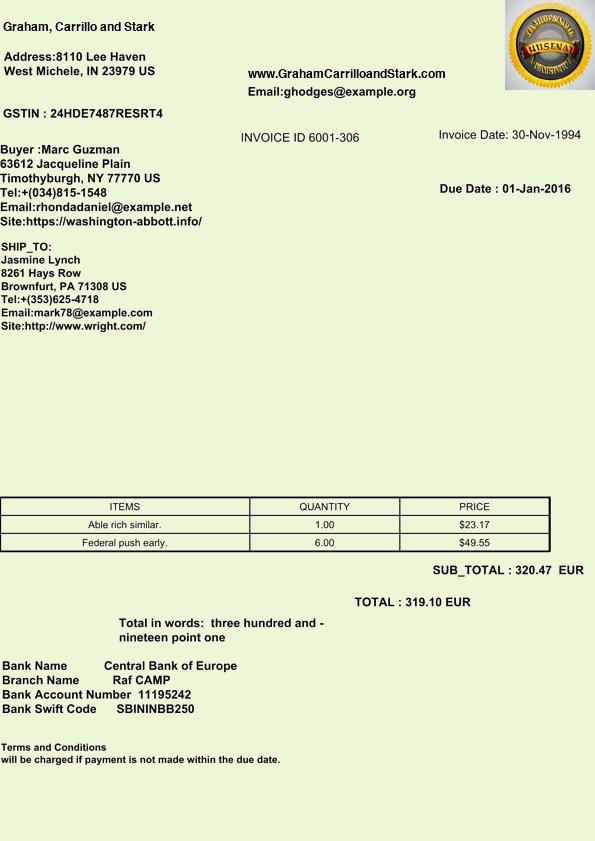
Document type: Invoice